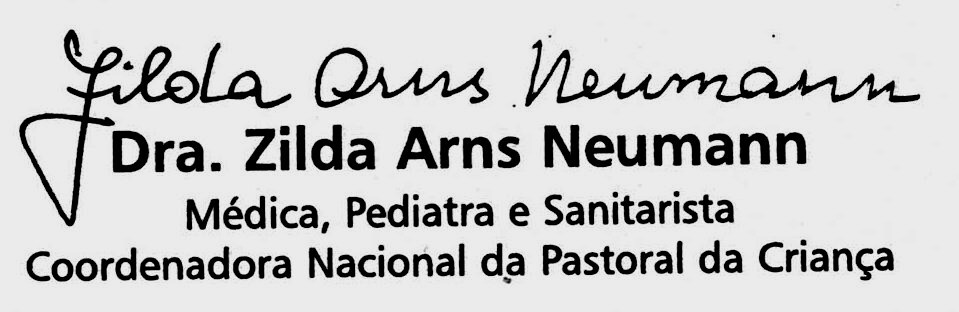
Signature of: zilda arns